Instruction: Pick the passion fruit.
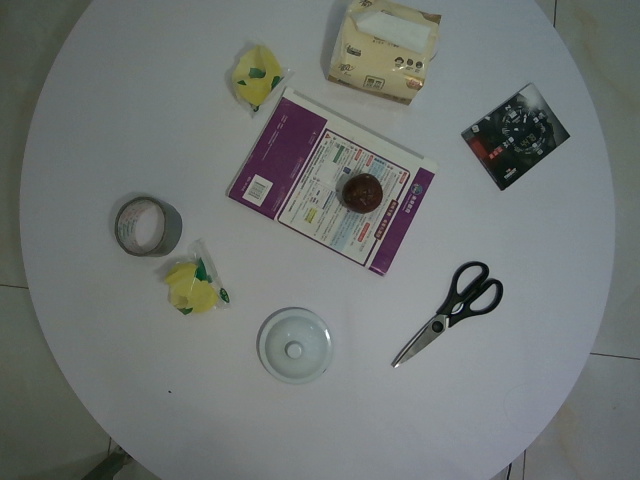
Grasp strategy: vertical